Question: What was observed in the imaging?
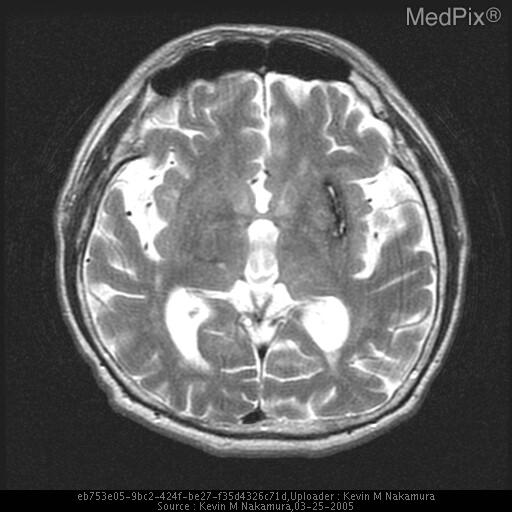
Answer: The imaging shows CT demonstrates focal high density in the region of the left putamen. Contrast was administered due to apparent vasogenic edema on the preceding non-contrast examination. A follow-up MRI performed 3 months later demonstrates evidence of residual blood products in the same region. Note the decrease in mass effect on the follow-up study. Appearance of left basal ganglia hemorrhage on 2nd echo axial T2 weighted MRI..